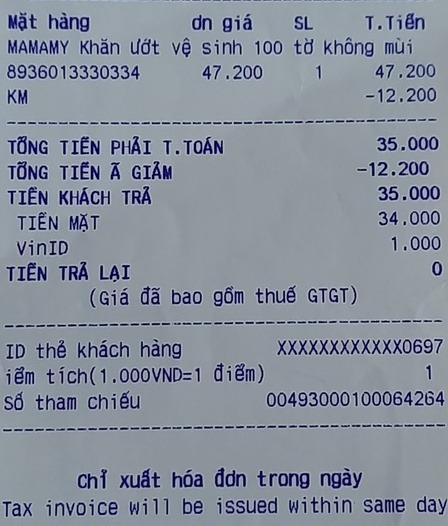
<table>
<tr>
<th> Mặt hàng</th>
<th> Đơn giá</th>
<th>SL</th>
<th>T.Tiền</th>
</tr>
<tr>
<td> MAMAMY khăn ướt vệ sinh 100 tờ không mùi 8936013330334
</td>
<td>47.200</td>
<td>1</td>
<td>47.200</td>
</tr>
<tr>
<td>KM</td>
<td></td>
<td></td>
<td>-12.200</td>
</tr>
</table>
TỔNG TIỀN PHẢI T.TOÁN 35.000
TỔNG TIỀN Ă GIẢM -12.200
TIỀN KHÁCH TRẢ 35.000
TIỀN MẶT 34.000
VinID 1.000
TIỀN TRẢ LẠI 0
(Giá đã bao gồm thuế GTGT)

ID thẻ khách hàng XXXXXXXXXXX0697
iểm tích(1.000VND=1 điểm) 1
số tham chiếu 00493000100064264

chỉ xuất hóa đơn trong ngày
Tax invoice will be issued within same day